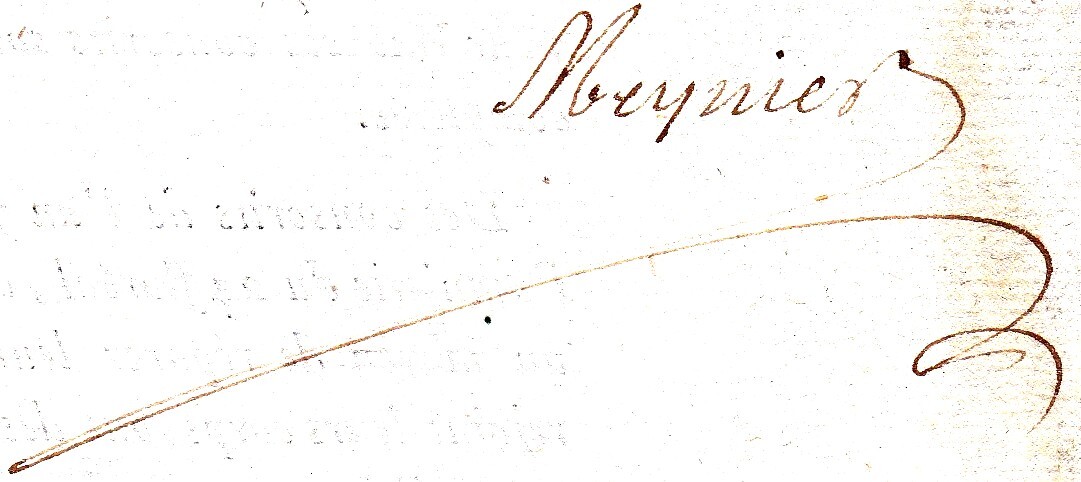
Signature of: jean baptiste meynier